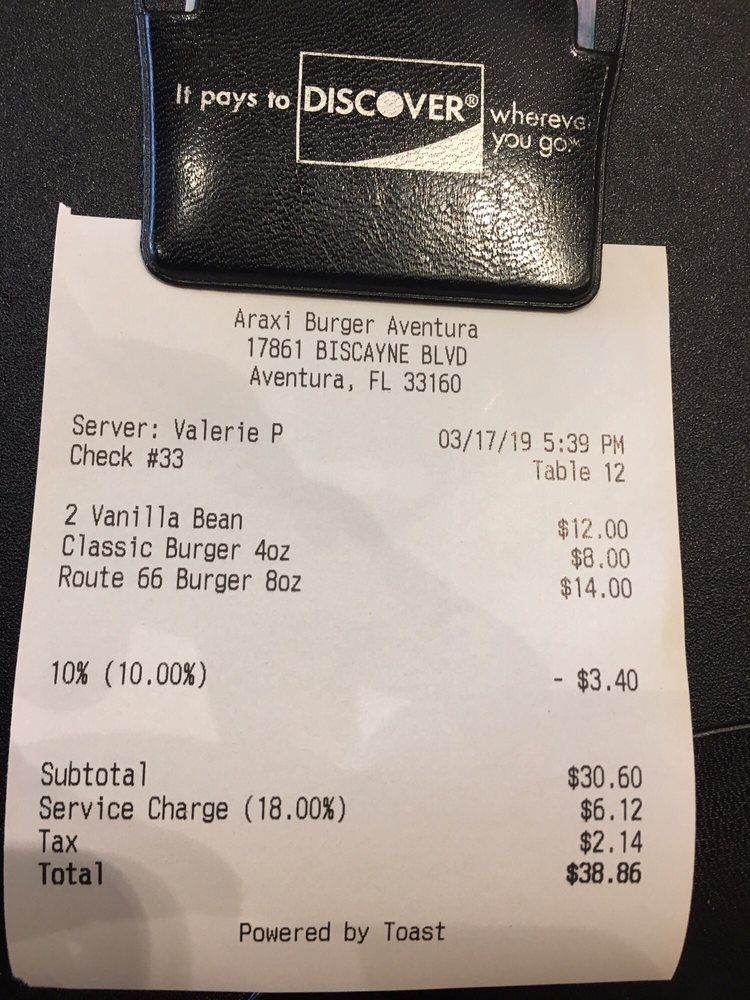
gt_parse: date: 03/17/19
criticals: name: Total
price: $38.86
store: Araxi Burger Aventura